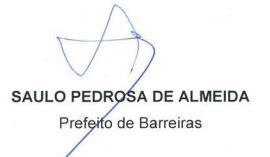
Signature of: saulo pedrosa